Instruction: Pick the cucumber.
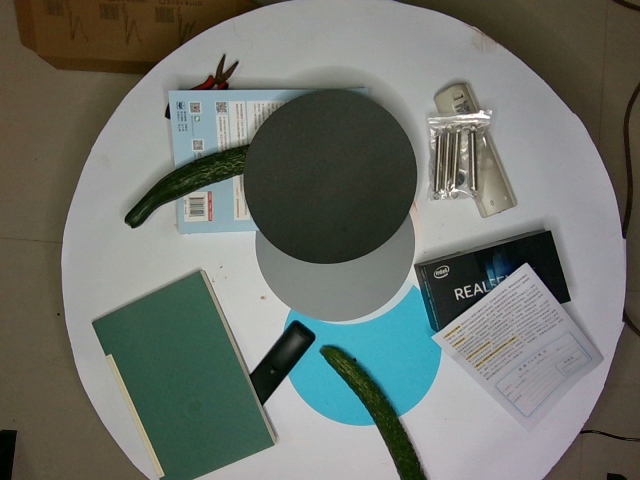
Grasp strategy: vertical